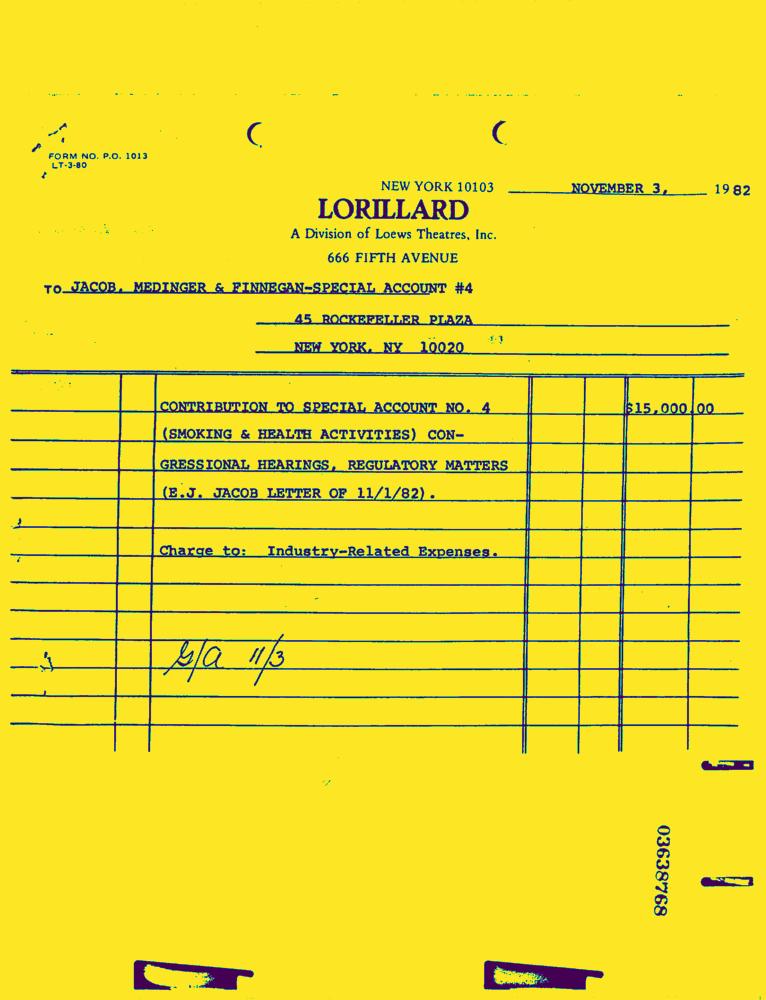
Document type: Invoice-Doc